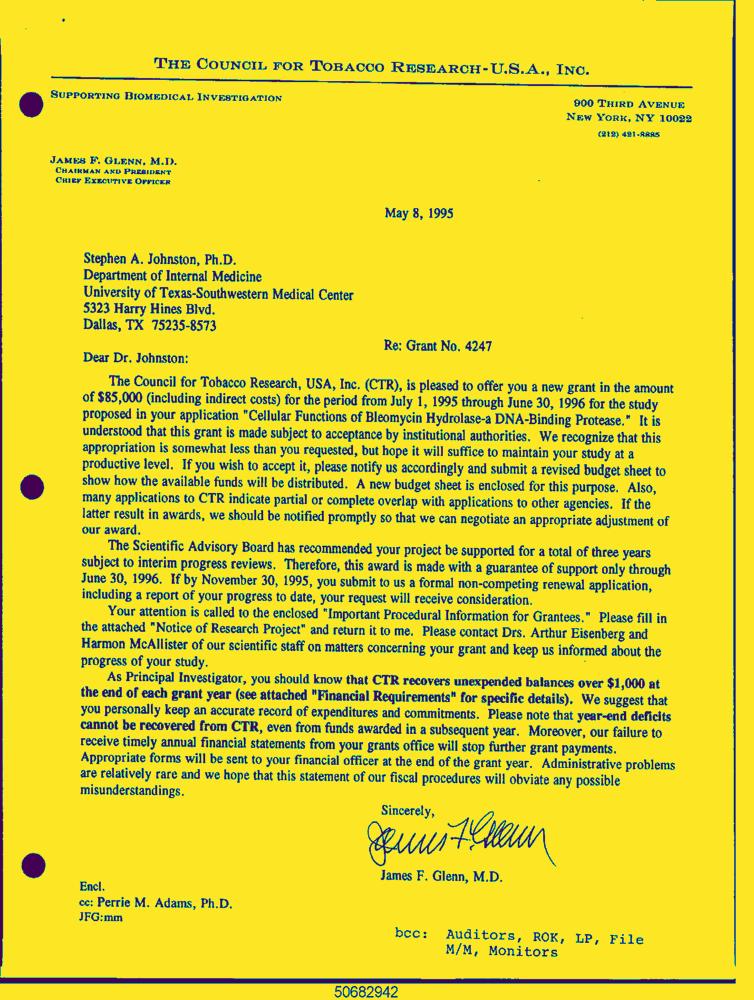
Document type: Letter-Doc